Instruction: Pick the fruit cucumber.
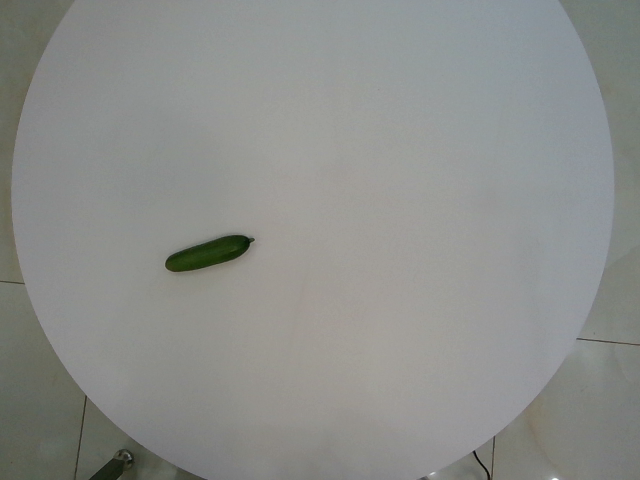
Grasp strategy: vertical